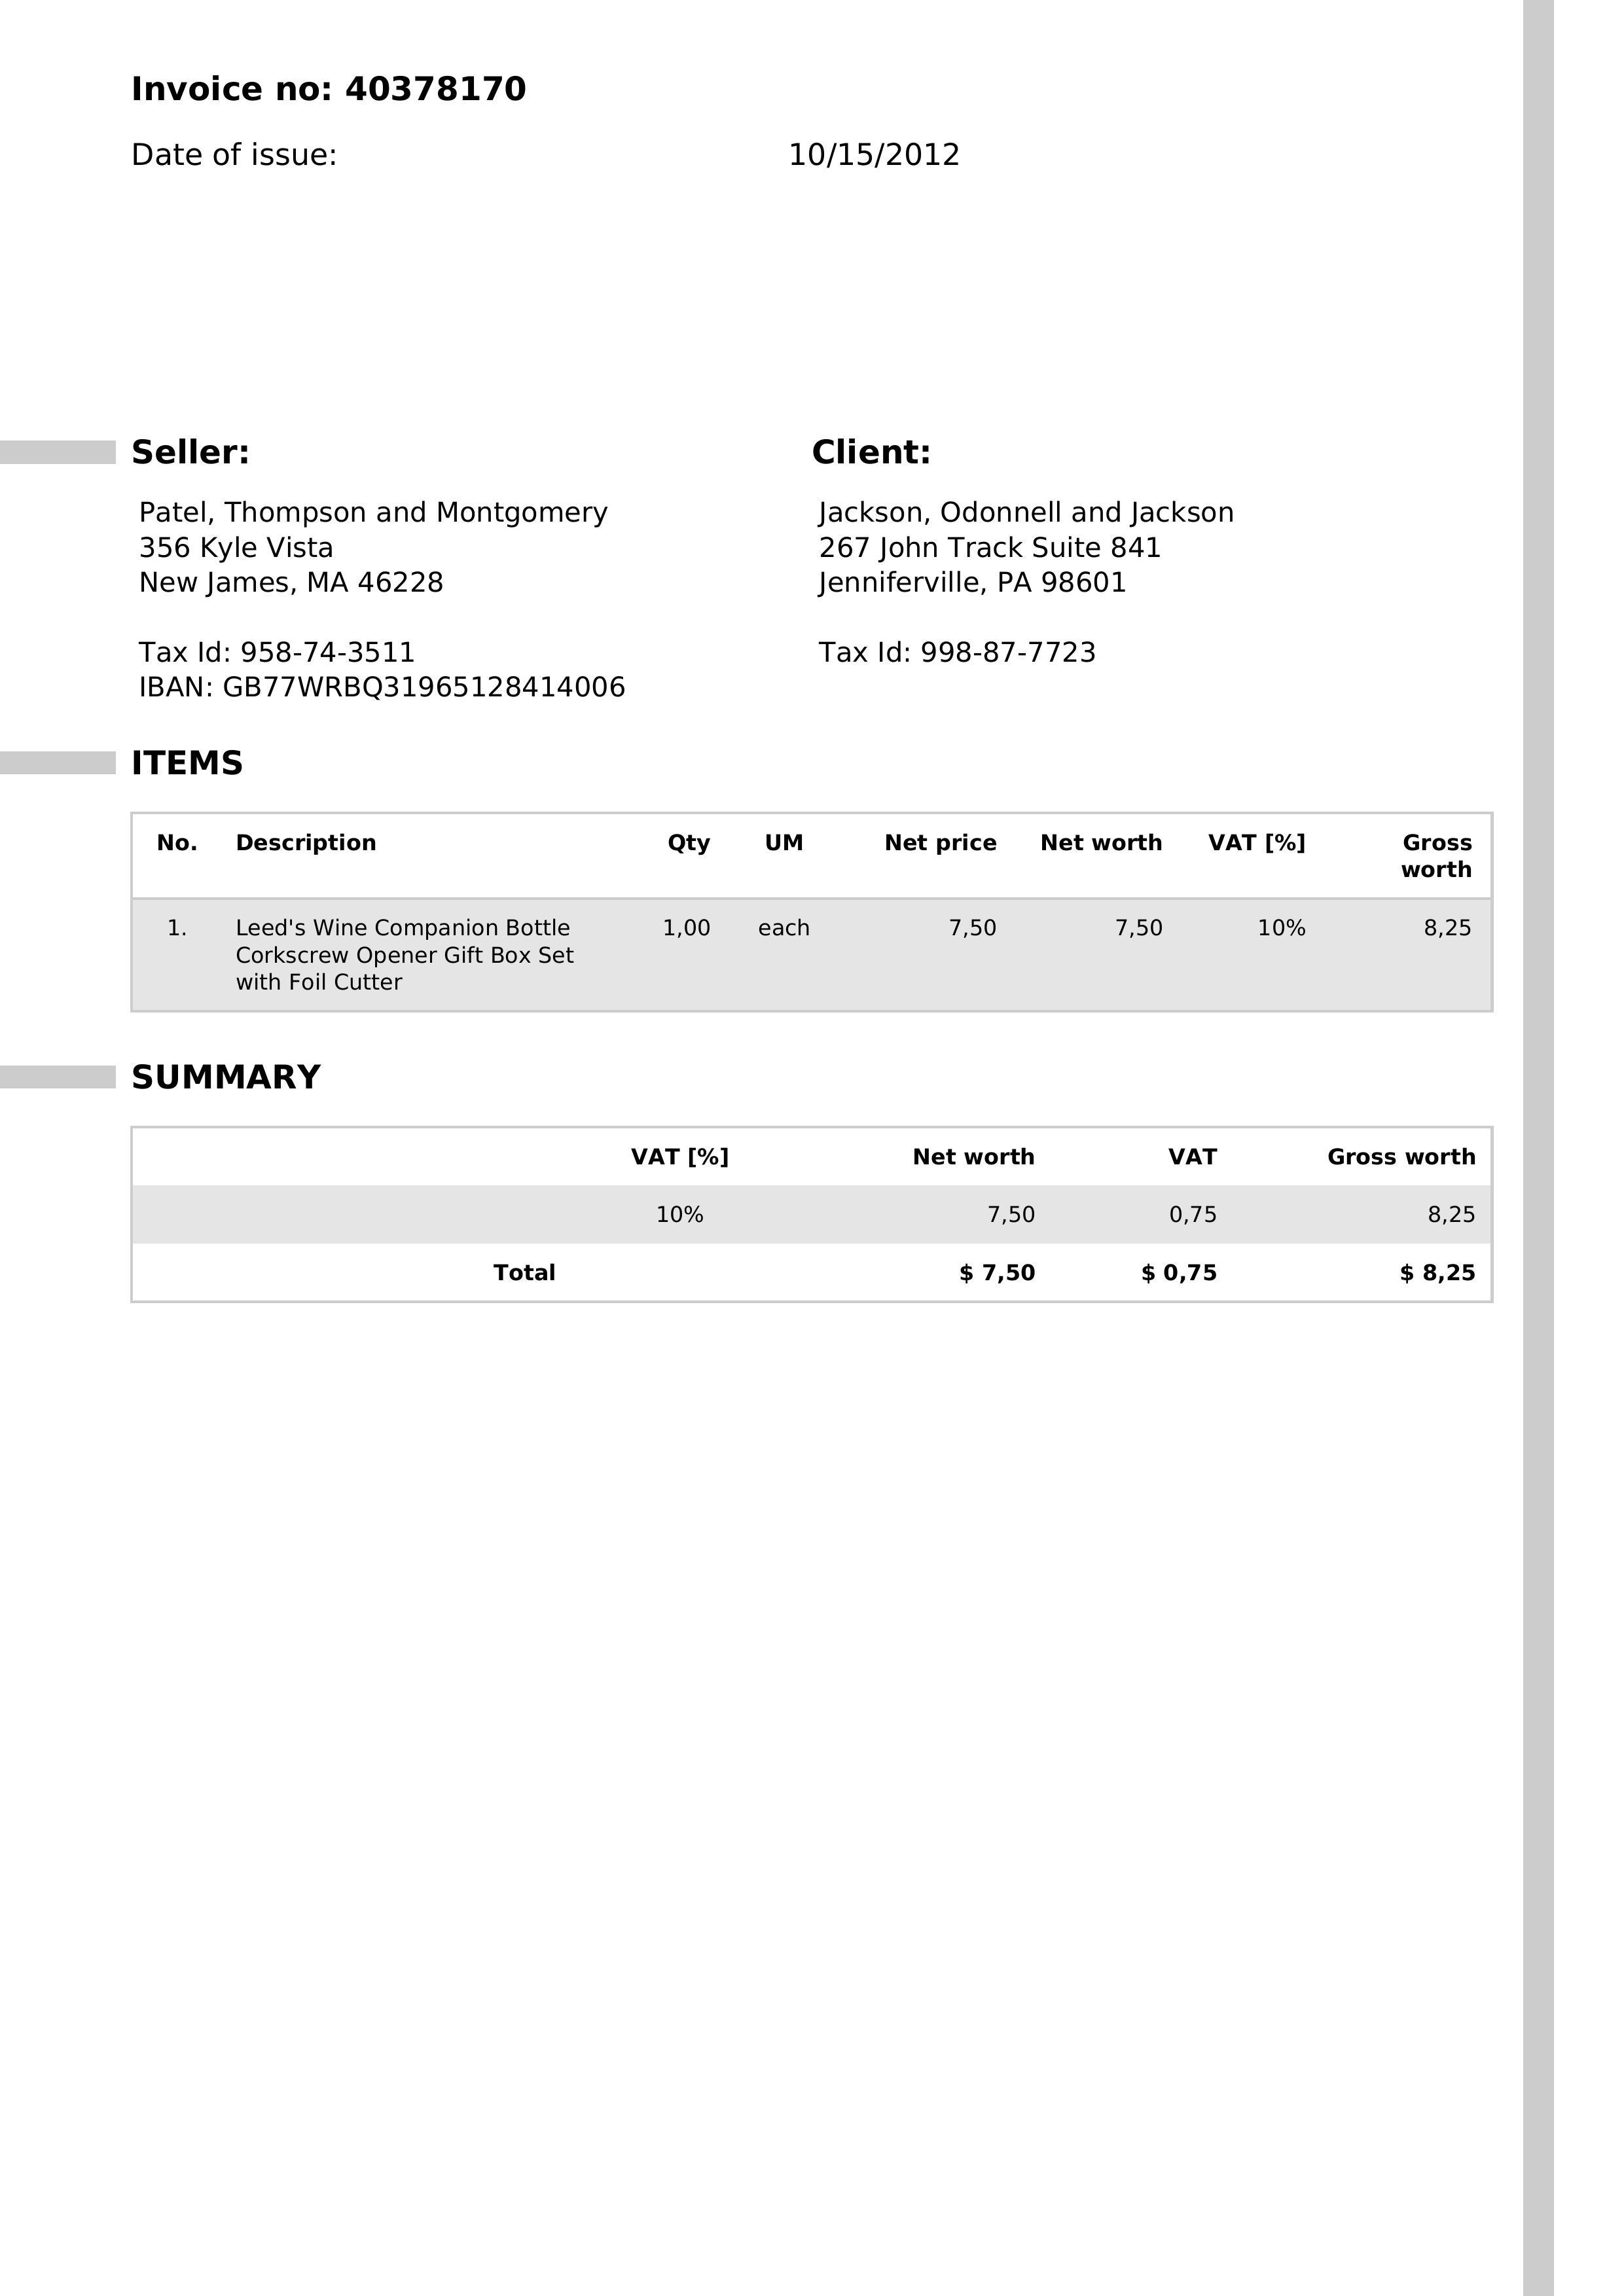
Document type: Invoice